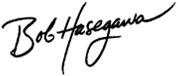
Signature of: bob hasegawa